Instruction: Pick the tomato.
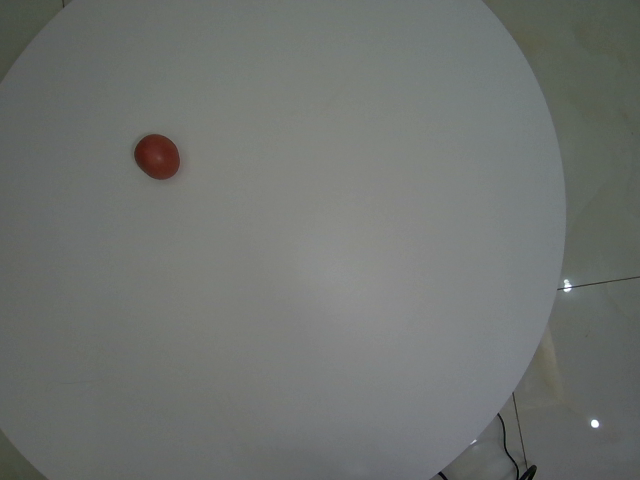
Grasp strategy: vertical